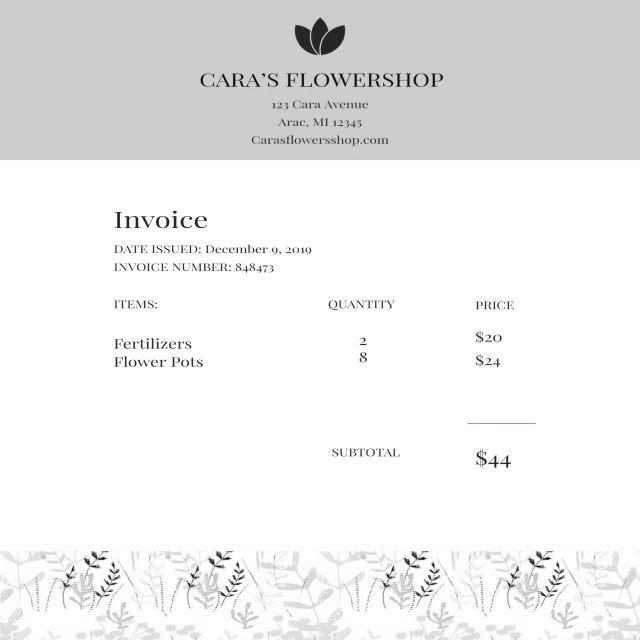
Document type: Invoice